Question: What are the imaging findings?
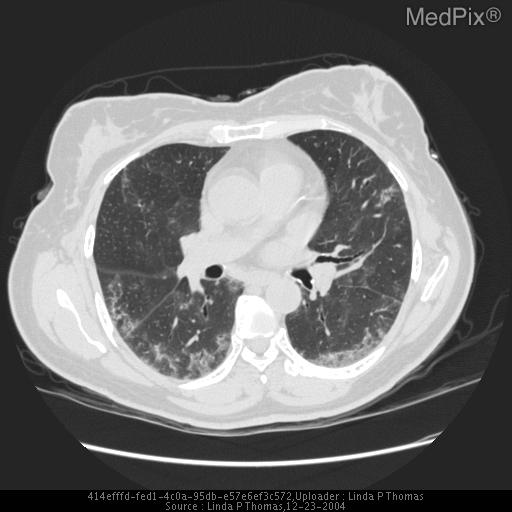
Answer: The imaging shows Initial chest radiographs interpreted as normal. Subsequent chest radiographs 3 months later showed bibasilar interstitial opacities.
High resolution chest CT revealed predominantly mid and lower lung zone ground-glass opacities and prominent but not enlarged mediastinal lymph nodes. Follow-up CT.